Question: What do the imaging results show?
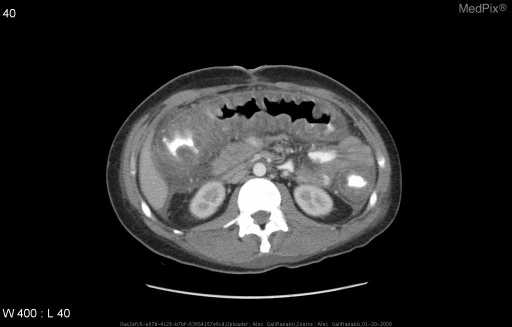
Answer: The imaging shows Abdominal CT demonstrates diffuse colonic wall thickening and a shaggy endoluminal contour.  Mucosal and submucosal edema results in "accordian pattern" or "target sign." Abdominal CT demonstrates diffuse colonic wall thickening and a shaggy endoluminal contour.  Mucosal and submucosal edema results in "accordian pattern or "target sign..